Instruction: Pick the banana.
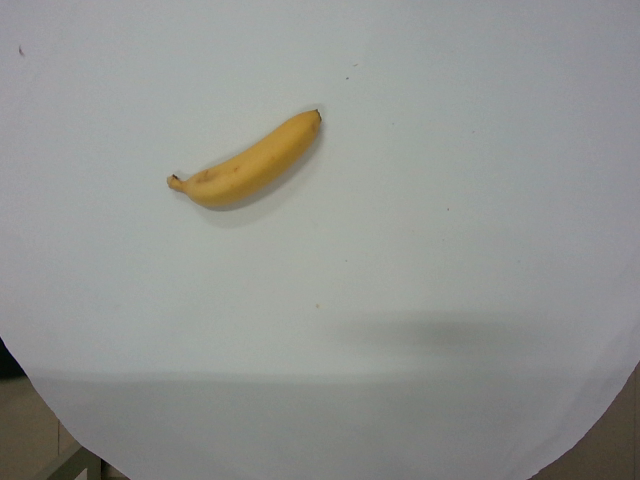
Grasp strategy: vertical